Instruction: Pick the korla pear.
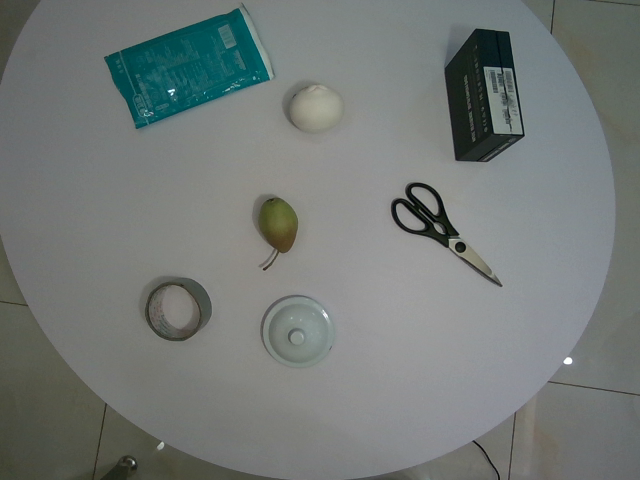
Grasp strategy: vertical